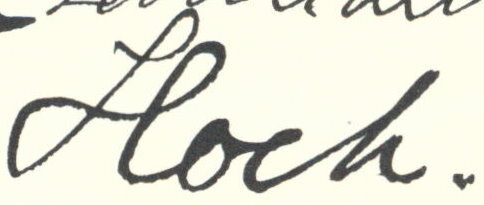
Signature of: gustav hoch